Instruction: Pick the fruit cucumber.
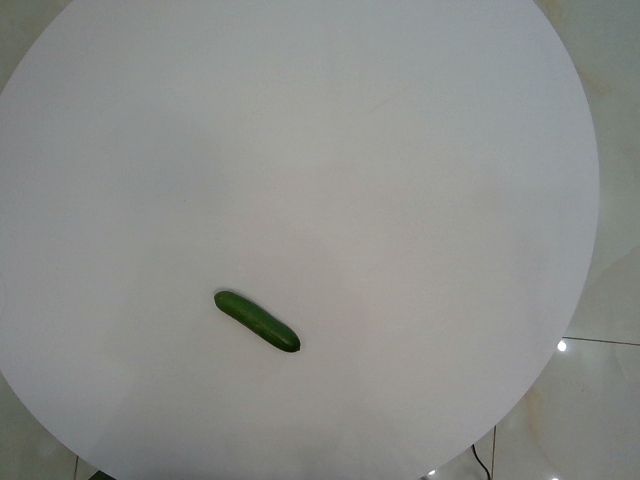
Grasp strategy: vertical